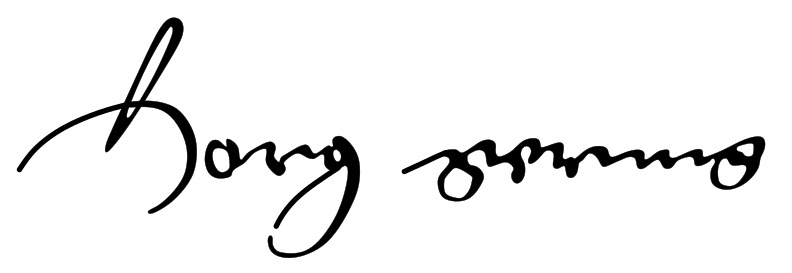
Signature of: jurij gering